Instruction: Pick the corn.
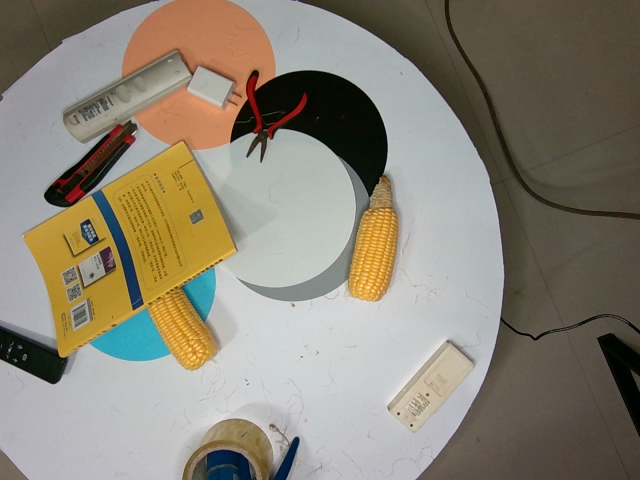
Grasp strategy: vertical